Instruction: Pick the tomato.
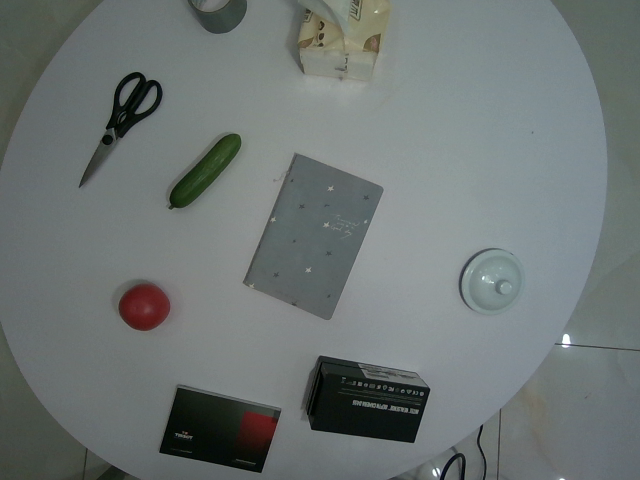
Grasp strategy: vertical